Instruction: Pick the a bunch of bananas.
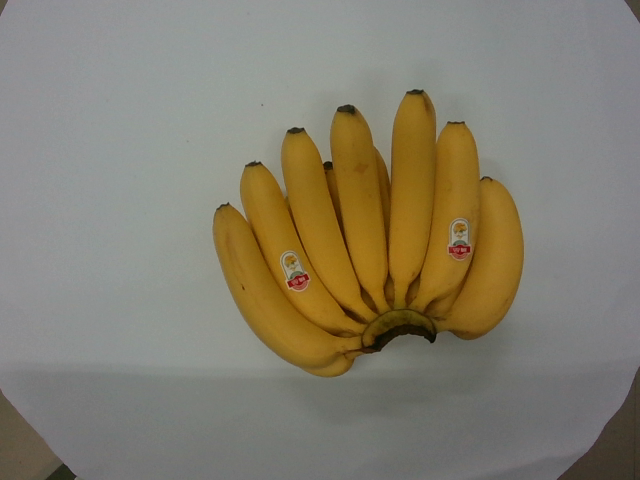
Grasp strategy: vertical